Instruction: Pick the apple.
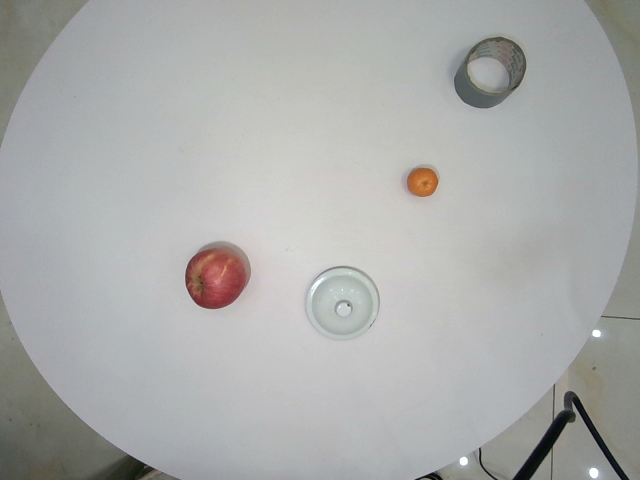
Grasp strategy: vertical